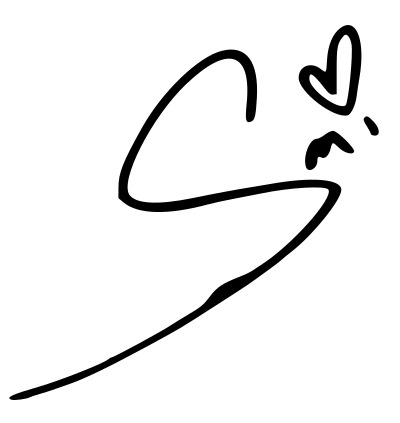
Signature of: smino